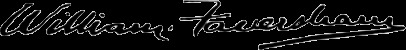
Signature of: william faversham